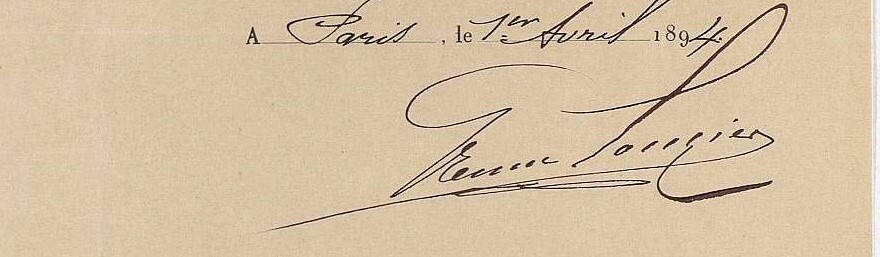
Signature of: sainte anne auguste louzier